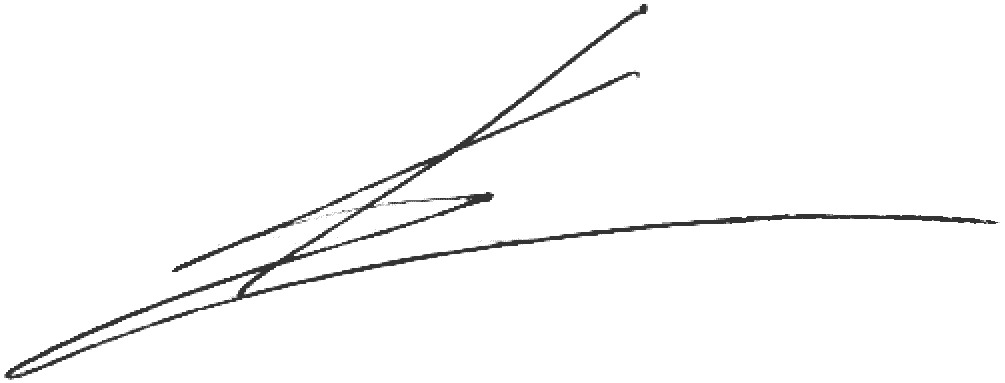
Signature of: mykola katerynchuk